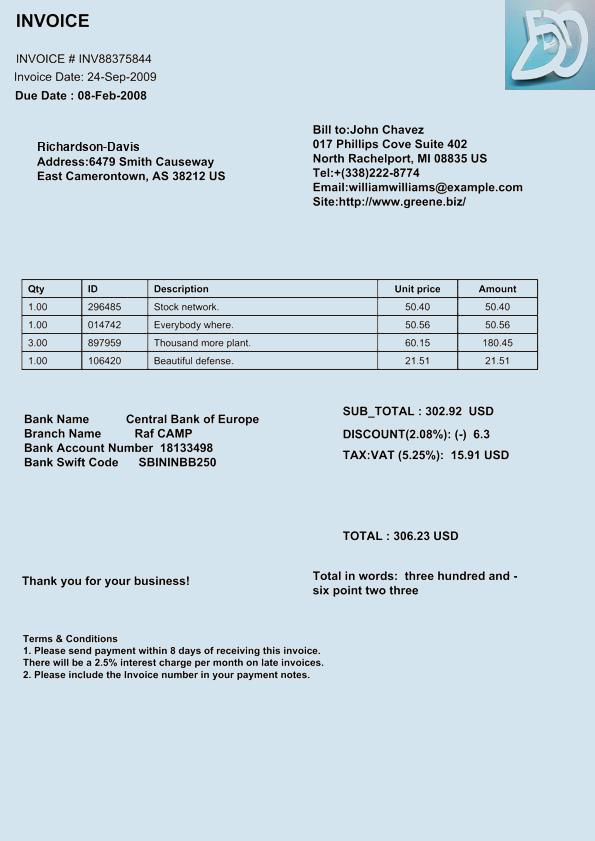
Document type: Invoice